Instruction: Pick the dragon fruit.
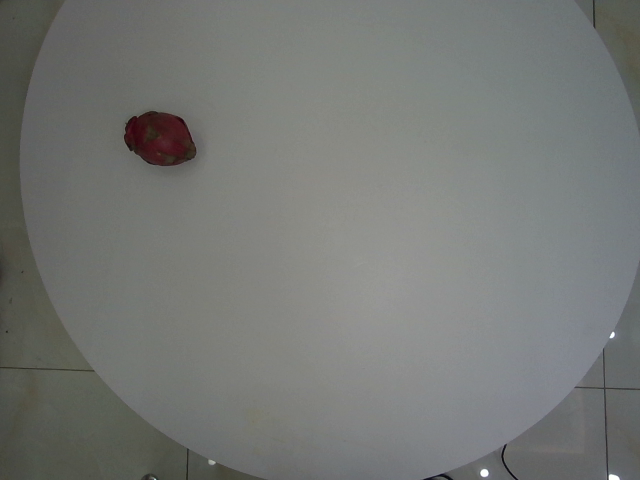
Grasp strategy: vertical